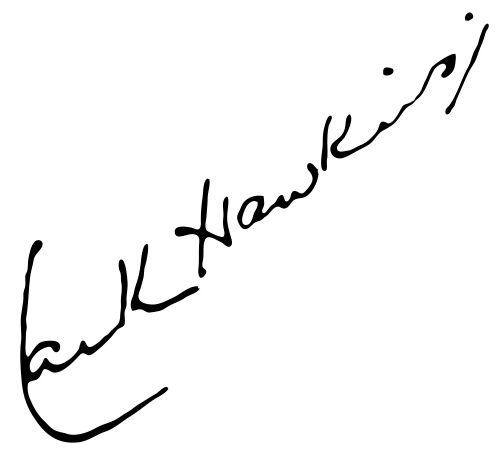
Signature of: jack hawkins